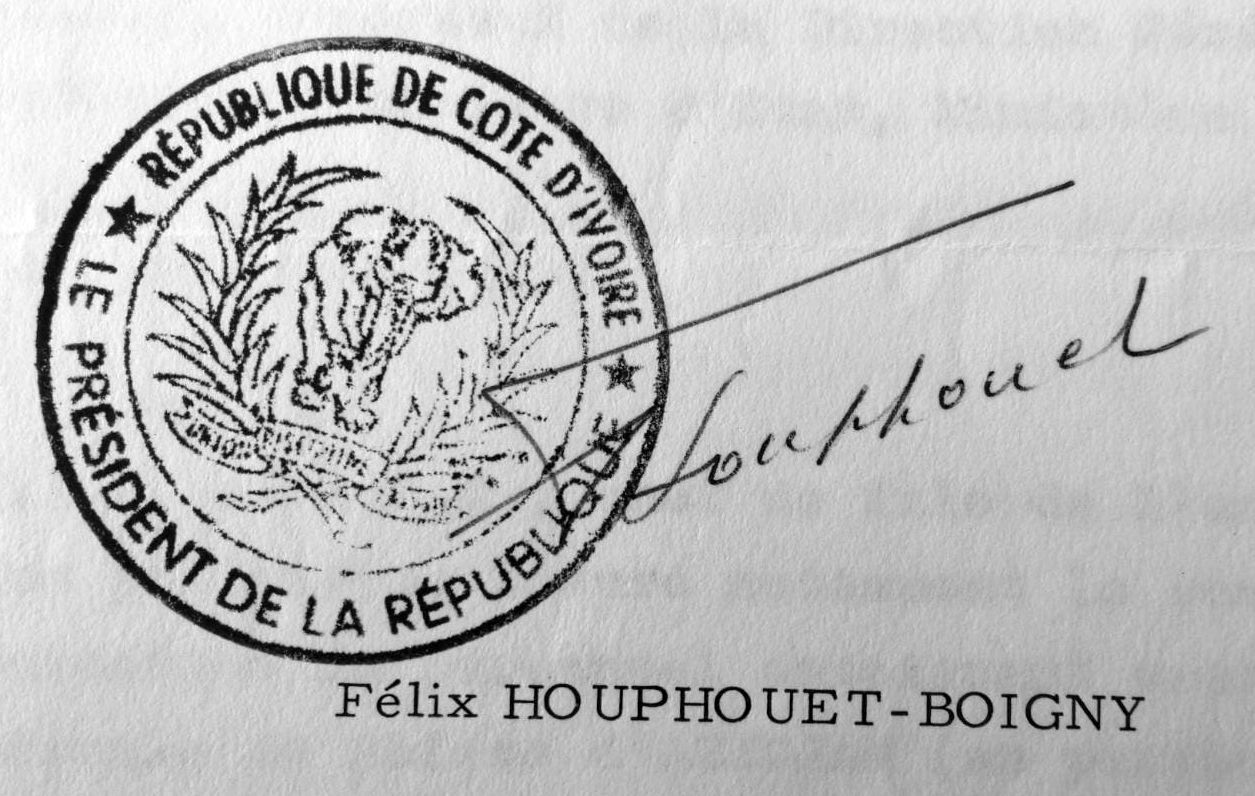
Signature of: félix houphouët boigny